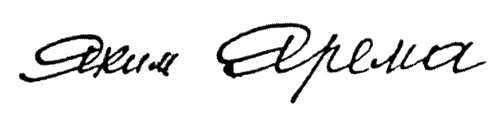
Signature of: yakym yarema